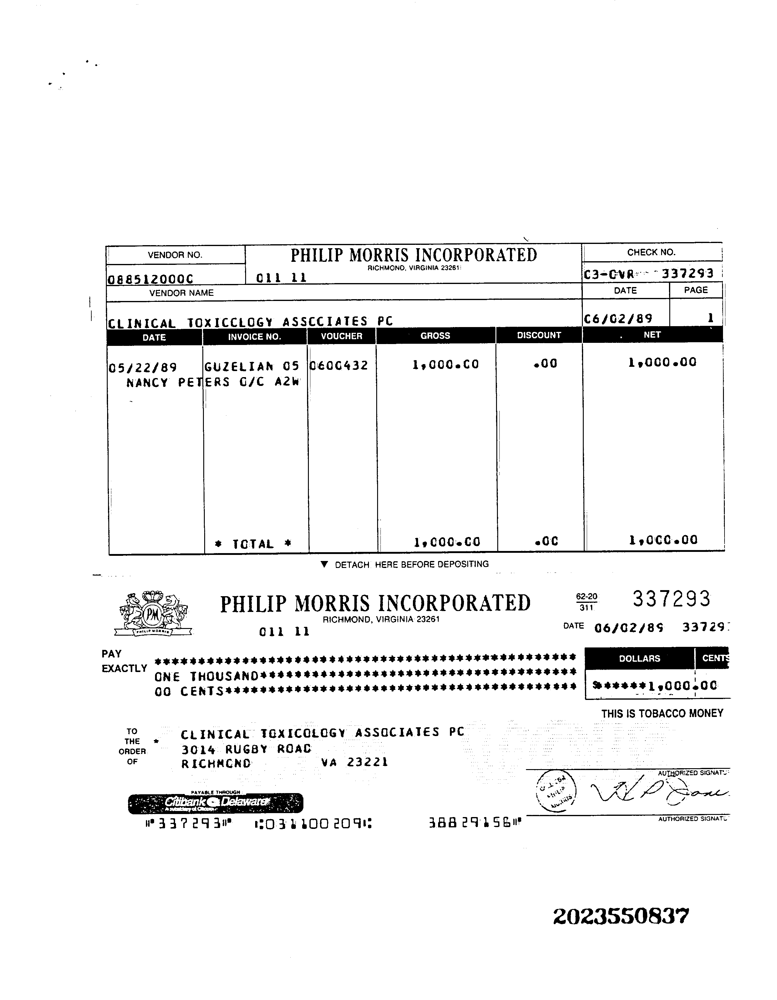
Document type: Invoice